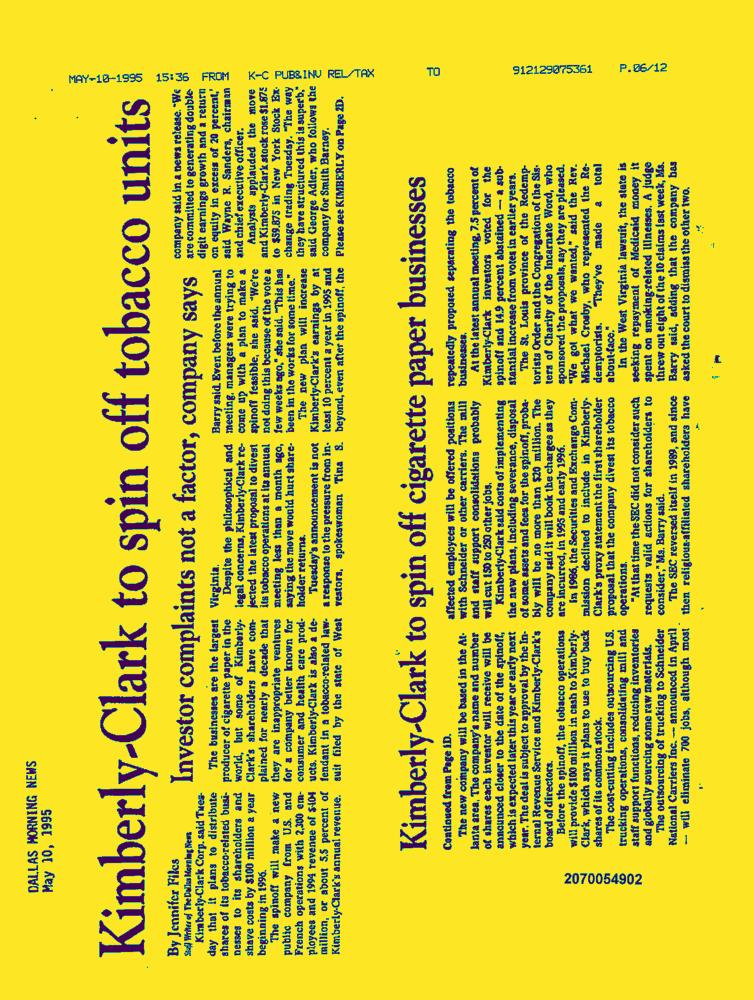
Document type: News-Article